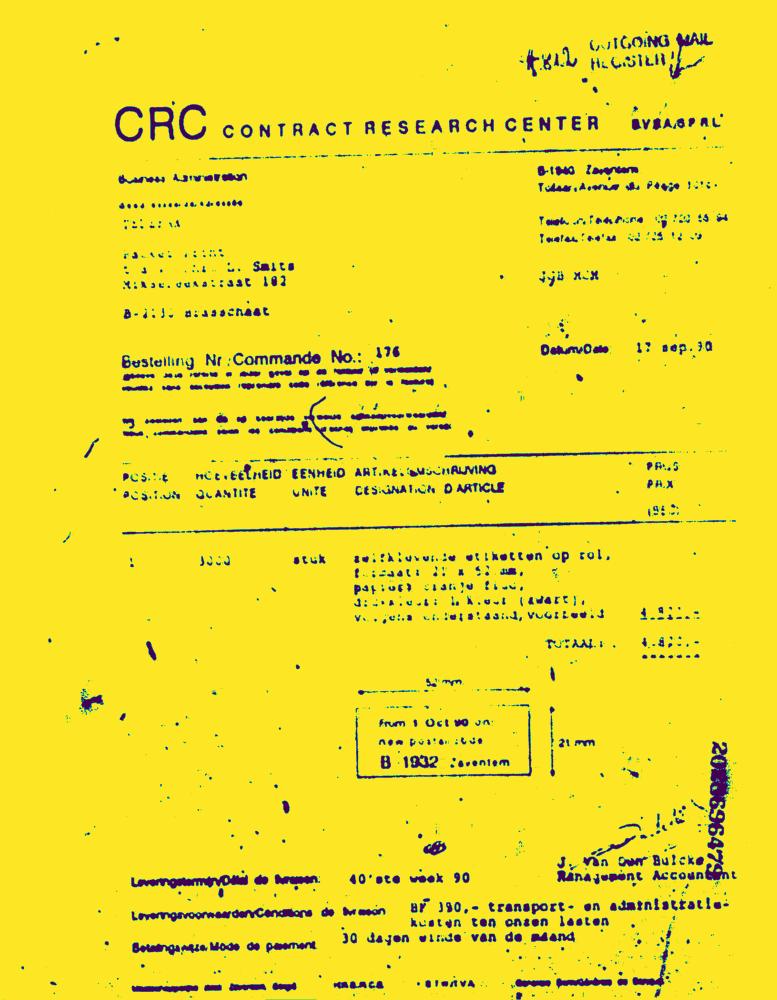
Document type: Invoice-Doc